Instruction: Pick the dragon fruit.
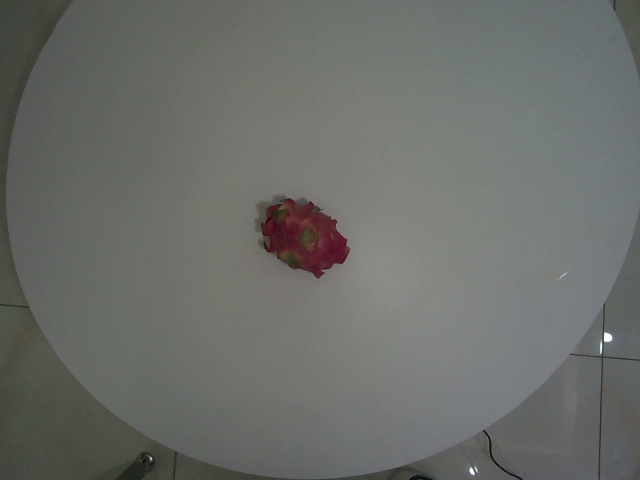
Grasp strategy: vertical